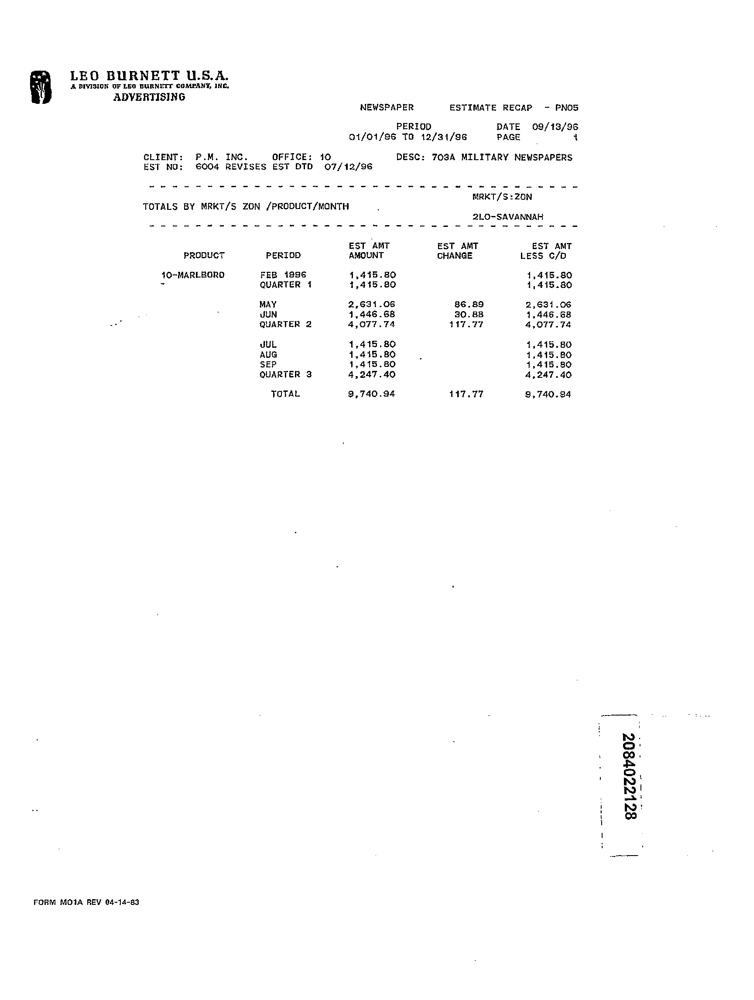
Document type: Invoice